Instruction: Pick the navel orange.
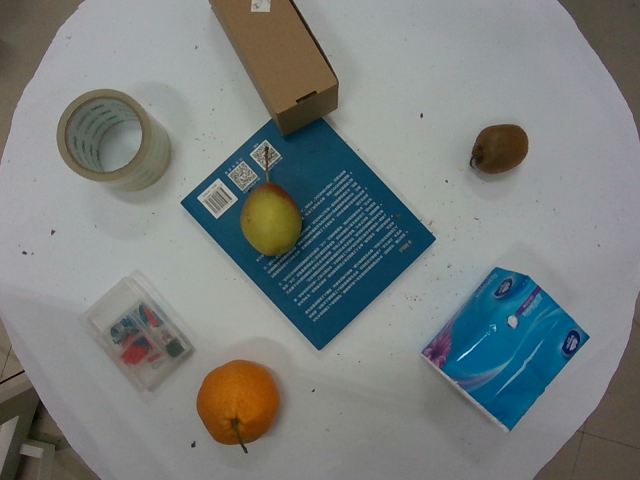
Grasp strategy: vertical